Question: Describe the condition in detail:
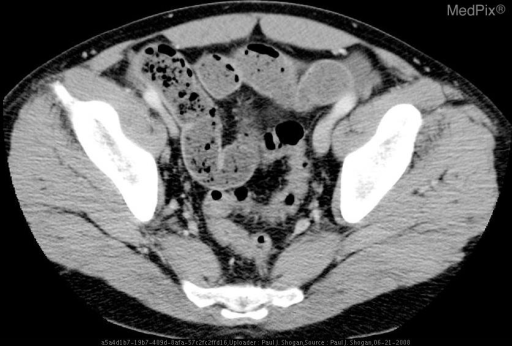
Answer: The disease is discussed as: Hereditary nonpolyposis colon cancer (HNPCC) is also known as Lynch syndrome, of which, there are two types.  Lynch I has no history of associated cancers.  Lynch II often presents with other cancers most commonly of ovarian or uterine origin. Both types are predisposed to a higher frequency of proximal colonic tumors with advanced pathology compared to typical colon cancer.

HNPCC typically presents during the fourth and fifth decades and characterized by adenomas that progress much more rapidly to carcinoma than typical.  These are not as numerous as those in Familial adenomatous polyposis (FAP).  It also has a more heterogenous genetic basis than FAP, with most cases linked to chromosomes 2,3, and 7.  As such, the diagnosis is often based upon familial history of early colorectal cancer presentations (prior to 50 years of age).

Genetic testing is often difficult secondary to multiple site mutations and is positive in approximately 80% of affected individuals.  However, agressive surveillance of all first degree relatives of individuals clinically suspected to have the syndrome is warranted.

Screening should begin at age 20 to 25 consist of colonoscopy every other year.  Alternatively, genetically positive individuals should be considered for prophylactic colectomy.  Affected females should consider early childbearing followed by prophylactic total abdominal hyterectomy and bilateral oophorectomy.

Imaging characteristics are those of the respective cancers.  In the case of colon cancer, it often presents as an intraluminal filling defect with bowel wall thickening and adjacent inflammation (fat stranding).  It is often focal and is frequently accompanied by adjacent lymphadenopathy.  It can be difficult to differentiate this entity from diverticulitis which can also present with similar findings.  However, the wall thickening and pericolonic inflammation are more likely to be focal in colon cancer, whereas it more likely to involve larger segments in diverticulitis (greater than 10 CM).  Also, diverticulitis is much less likely to have associated lymphadenopathy and intaluminal mass.